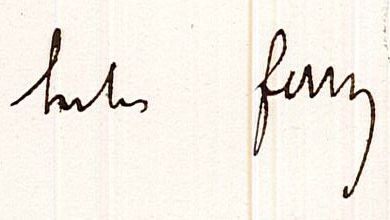
Signature of: jules ferry